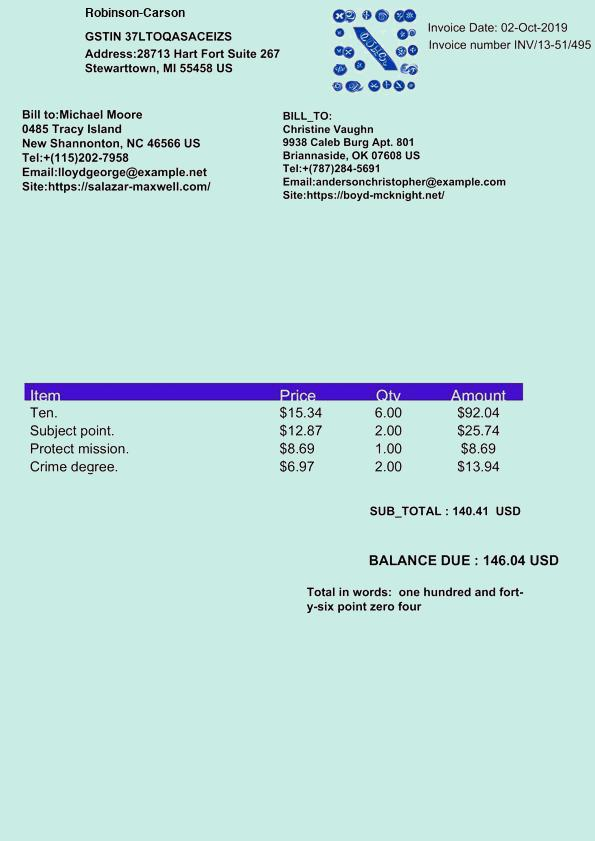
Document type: Invoice